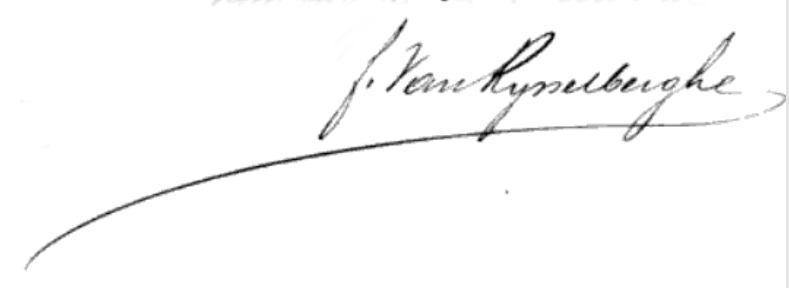
Signature of: françois van rysselberghe